Retrieve the amount in words, amount in figures, name of the payee, date on the cheque, and the bank name from the image.
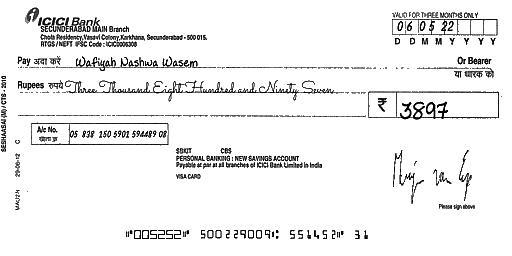
amt_in_words: Three Thousand Eight Hundred and Ninety Seven
amt_in_figures: 3897
payee_name: Wafiyah Nashwa Wasem
bank_name: ICICI Bank
cheque_date: 06/05/22